Can you pull out the amount in words, numerical amount, payee's name, date of the cheque, and the bank's name from the image?
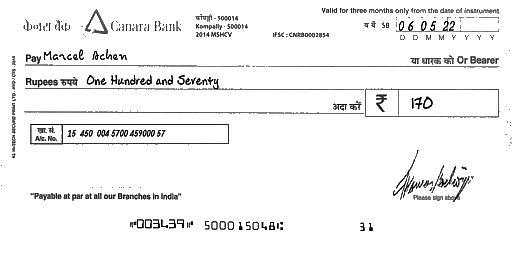
amt_in_words: One Hundred and Seventy
amt_in_figures: 170
payee_name: Marcel Achen
bank_name: Canara Bank
cheque_date: 06/05/22